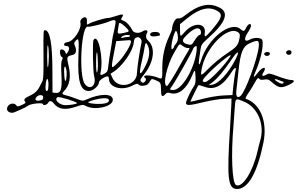
Signature of: mamerto urriolagoitía